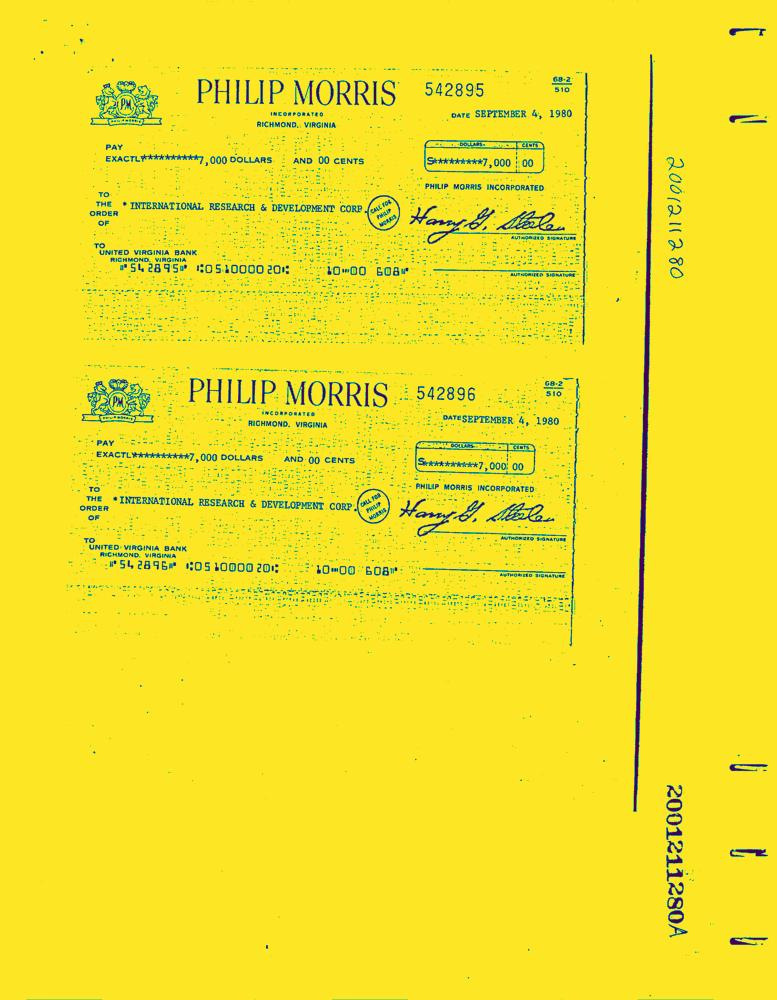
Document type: Invoice-Doc